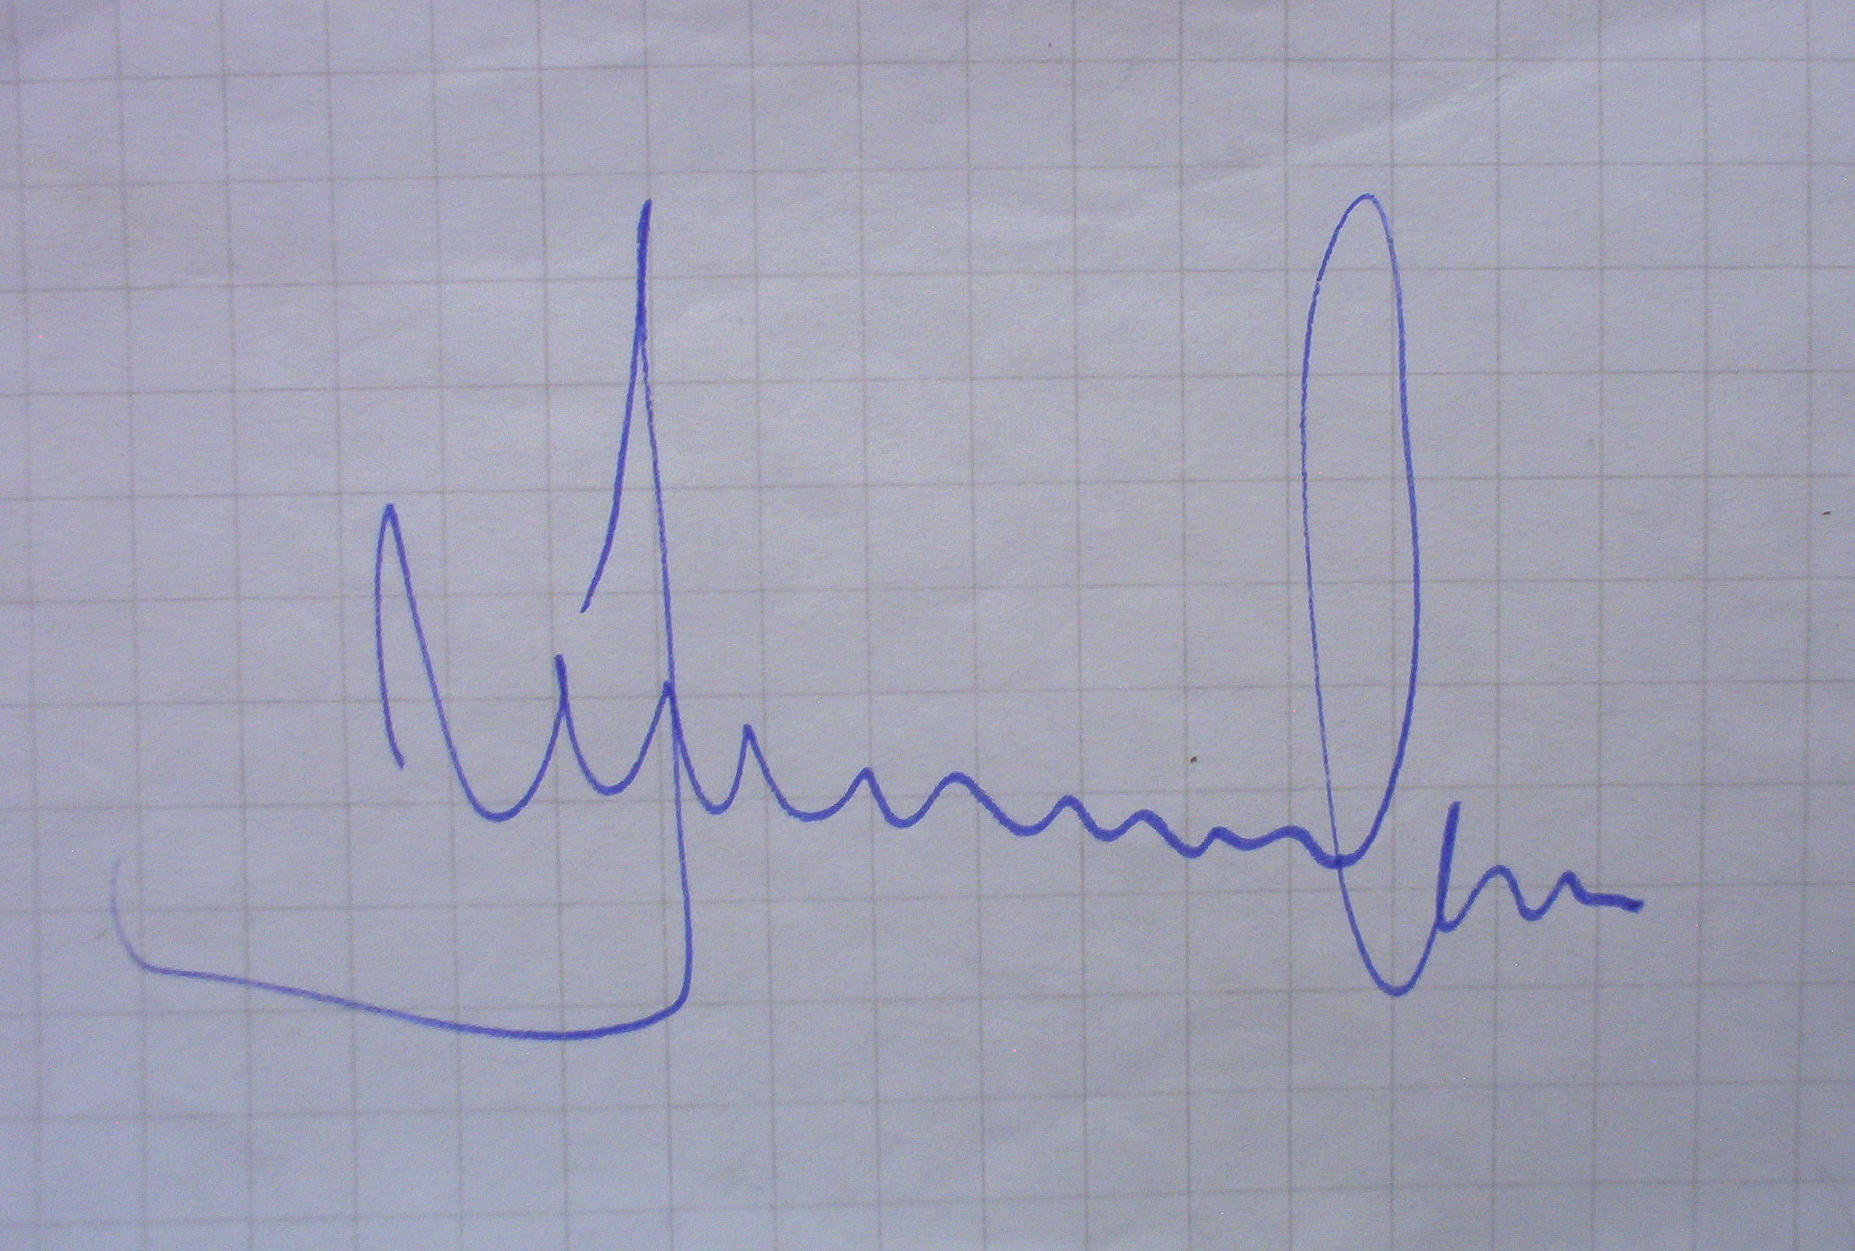
Signature of: franciszek smuda